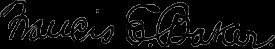
Signature of: francis elisha baker